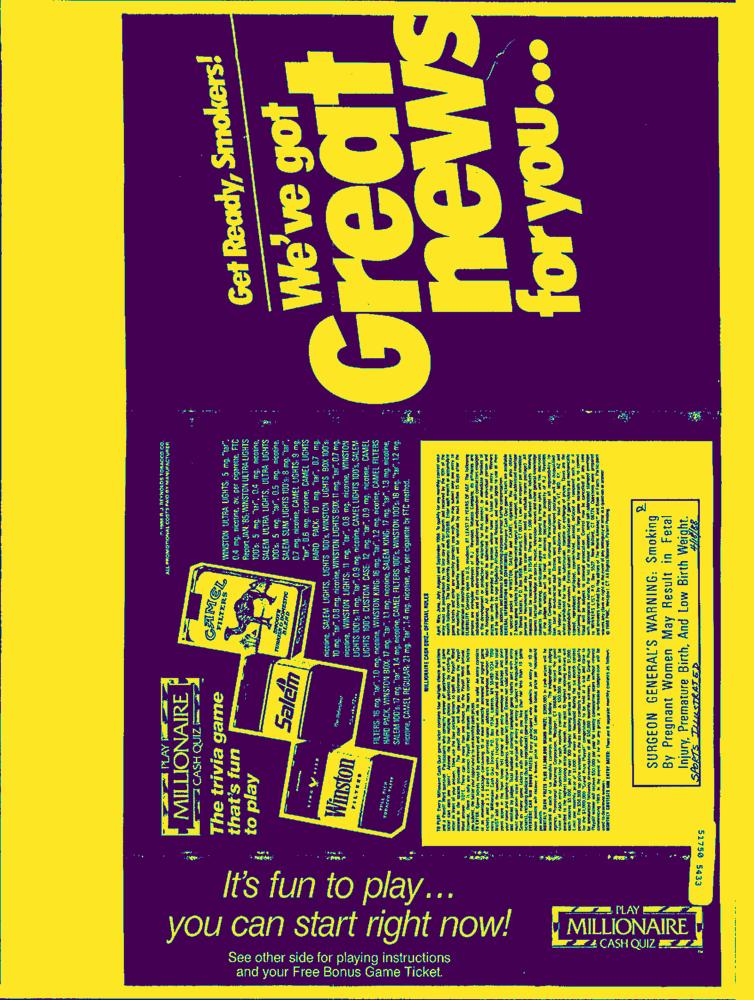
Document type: AD